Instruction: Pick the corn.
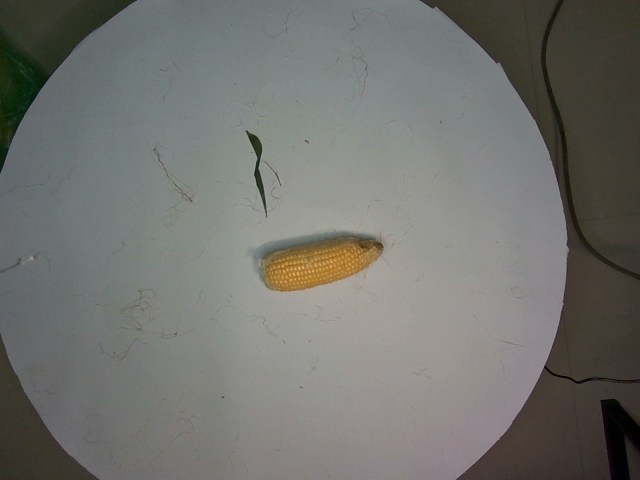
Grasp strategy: vertical